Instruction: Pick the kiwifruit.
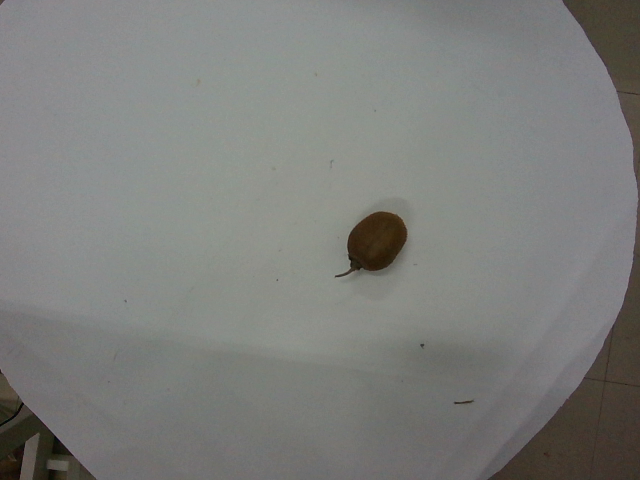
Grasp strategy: vertical